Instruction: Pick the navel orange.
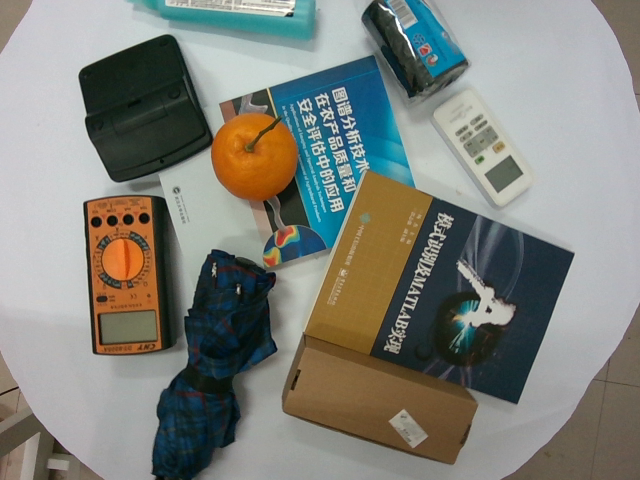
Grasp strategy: vertical